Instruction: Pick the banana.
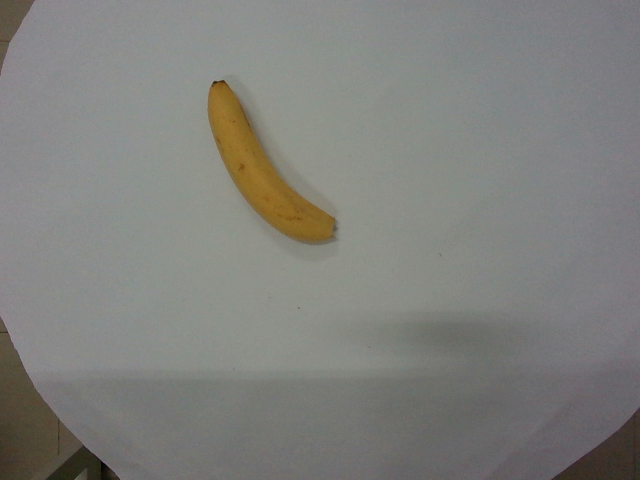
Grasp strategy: vertical